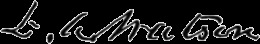
Signature of: don alonzo watson